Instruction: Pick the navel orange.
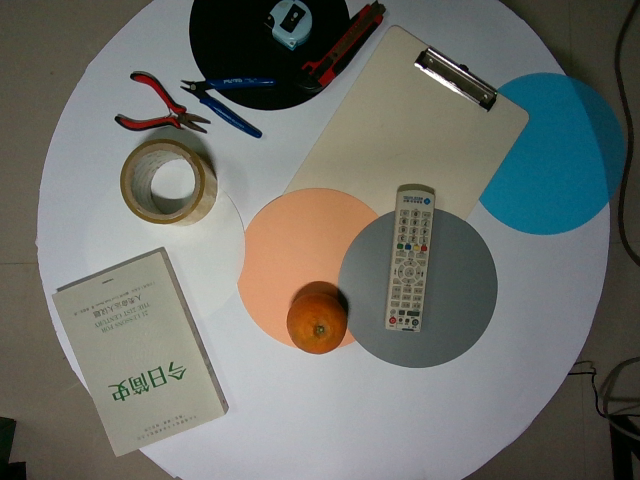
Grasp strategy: vertical